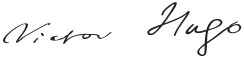
Signature of: victor hugo